Question: Talk about the condition:
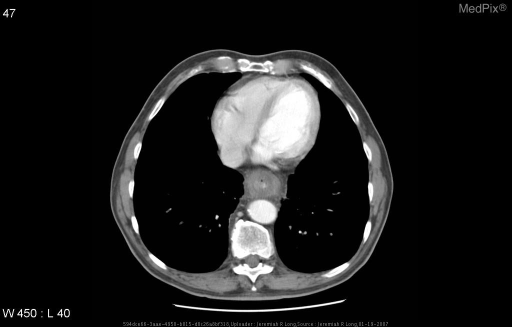
Answer: The disease is discussed as: Adenocarcinoma of the gastroesophageal (GE) junction is notable in that its incidence that increased more than any other malignancy in the western world.  The reasons for such an increase are unknown. (1)  There are three classifications of this type of cancer:  Type I mainly involves the distal esophagus, Type II is primarily located at the GE junction, and Type II mainly involves the subcardial/proximal stomach region. (3)  GE junction adenocarcinoma can either arise from the esophagus or proximal gastric area.  It is very difficult to determine the primary cancer site. (1) Risk factors for gastric adenocarcinoma include familial adenomatous polyposis, gastric adenomas/ dysplasia,  chronic atrophic gastritis,  gastric metaplasia, diet high in nitrates, and Helicobacter pylori infection.  Risk factors for esophageal adenocarcinoma include smoking, obesity, and Barrett’s esophagus- patients affected with Barrett’s esophagus have a 30-40% higher chance of developing cancer. (4)

Radiological evaluation of GE adenocarcinoma should be able to determine tumor spread and response to chemotherapy.  The sensitivity of CT for detection of distant metastases ranges between 50% to 90%.  Of those shown to have only local disease with CT, FDG-PET detected metastatic disease in approximately 20% more cases. In addition, esophageal ultrasound (EUS) can differentiate between stages T1/T2 and stages T3/T4 with an accuracy > 90%.  Assessment of tumor response to chemotherapy by FDG-PET correlates with tumor regression proven by histology and can predict patient outcome as early as 2 weeks after initiation of therapy. (5)